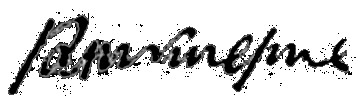
Signature of: hovhannes tumanyan